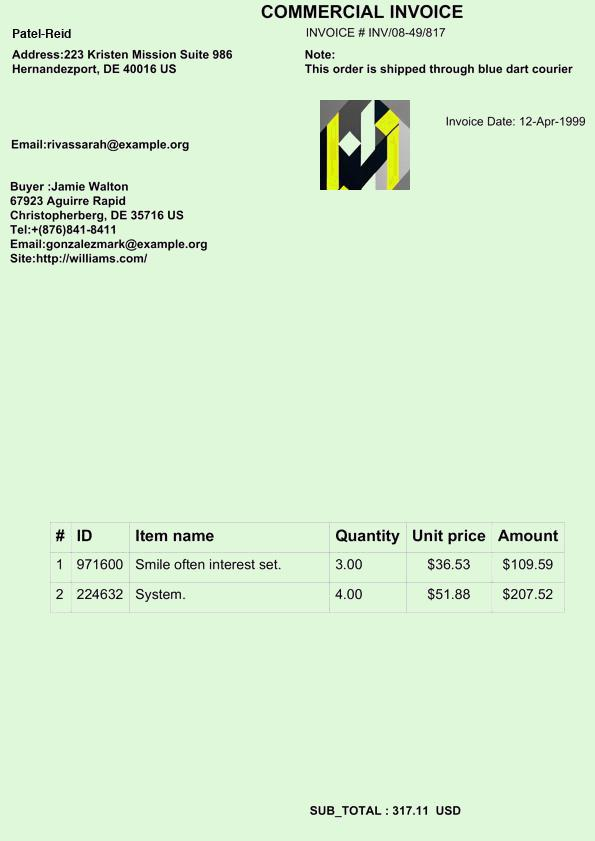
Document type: Invoice